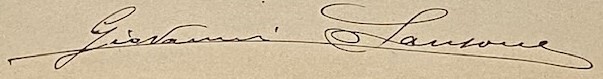
Signature of: giovanni sansone